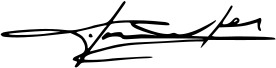
Signature of: jacques breyer